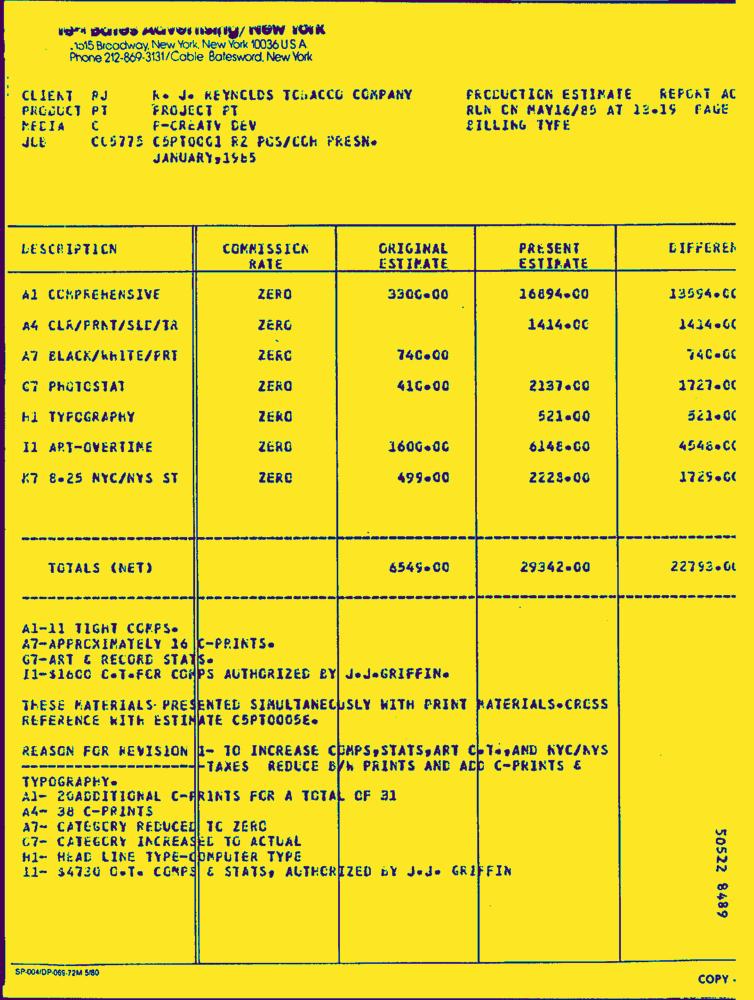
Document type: Invoice-Doc